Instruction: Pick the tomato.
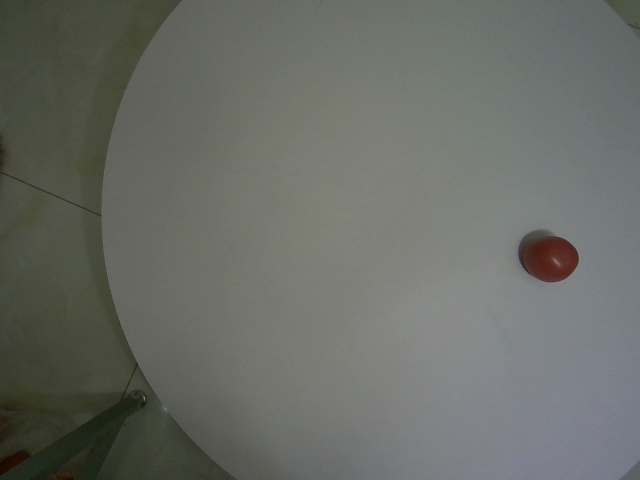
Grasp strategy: vertical